Question: What appears to be the issue?
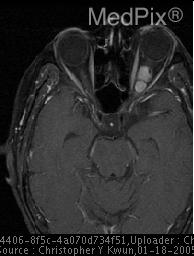
Answer: The findings suggest Film #1: Nonenhanced axial CT image of the head shows a bilobed circumscribed hyperdense lesion centered on the left optic nerve that extends to the orbital apex. No evidence of extension is seen outside the bony orbit.

Film #2 and 3: Axial T1 and T2 weighted images, respectively, shows a bilobed T1 hypointense and T2 heterogenously hyperintense mass arising from the left optic nerve sheath with mildly associated proptosis. There is a clear demarcation present between the mass and optic nerve.

Film #4: Axial T1 postgadolinium with fat saturation shows the mass to enhance intensely and is only slightly inhomogeneous.. The mass enhances intensely and is only slightly heterogeneous.. The patient might have a history of 70 year old female for follow up follow up tumor..